Question: What could the diagnosis suggest?
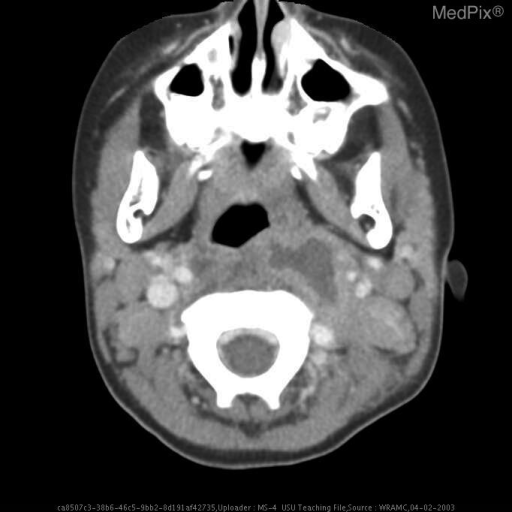
Answer: The possible diagnosis includes Retropharyengeal abscess,
cellulitis,
necrotic liquifactive lymph nodes
branchial cleft cyst..